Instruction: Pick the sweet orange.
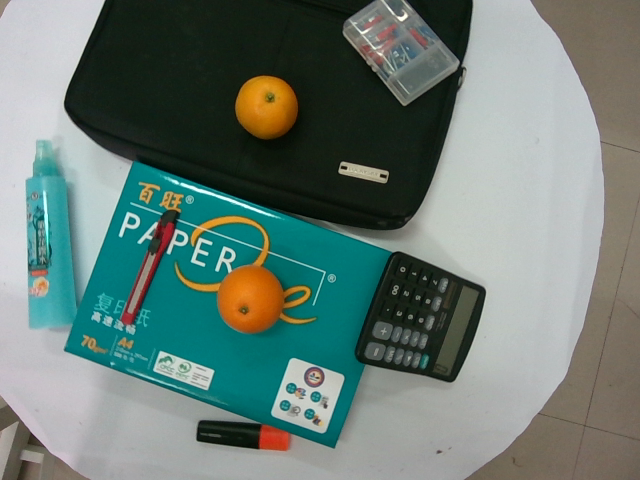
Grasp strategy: vertical